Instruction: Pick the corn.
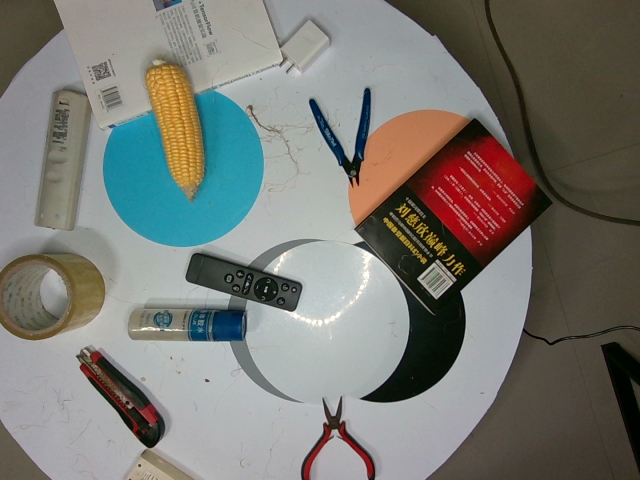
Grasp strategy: vertical